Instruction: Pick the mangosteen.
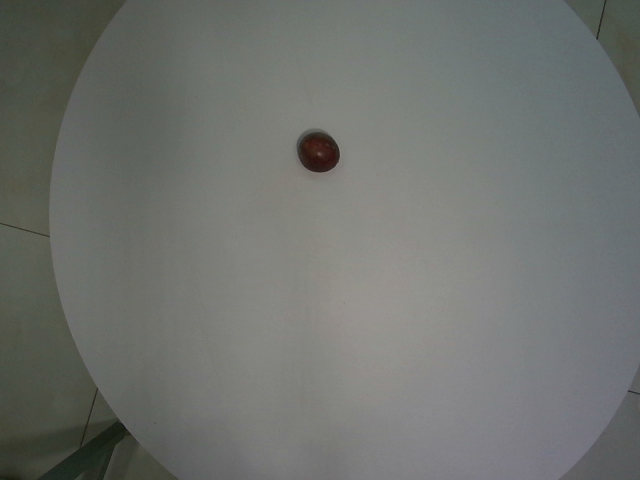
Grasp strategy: vertical